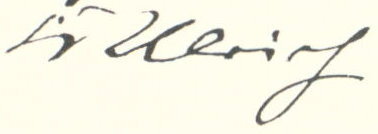
Signature of: carl ulrich